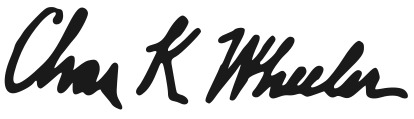
Signature of: charles k wheeler